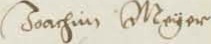
Signature of: joachim meyer